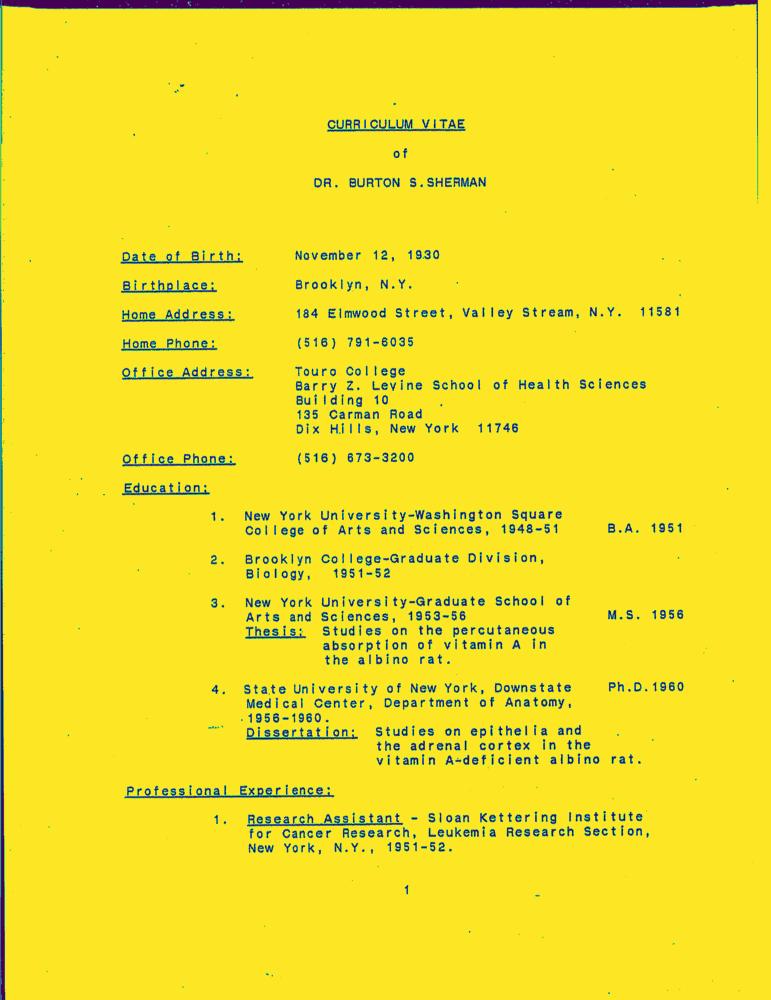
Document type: Resume-Doc